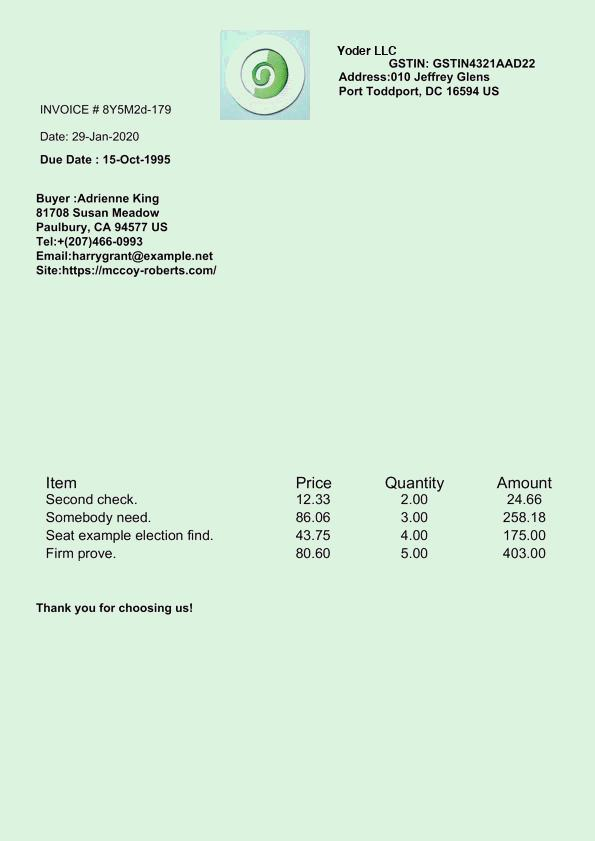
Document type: Invoice